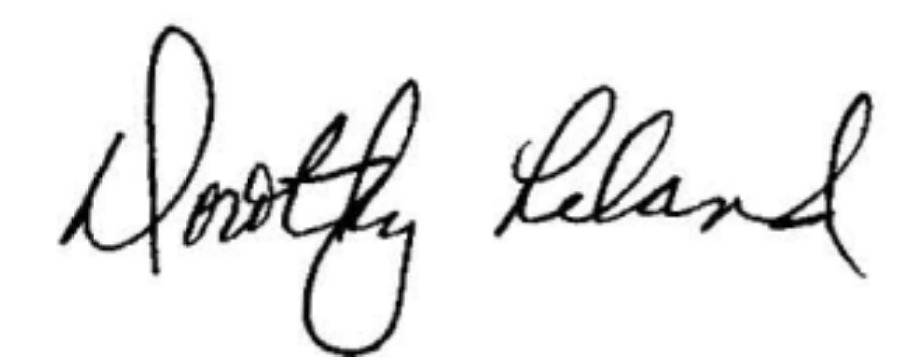
Signature of: dorothy leland